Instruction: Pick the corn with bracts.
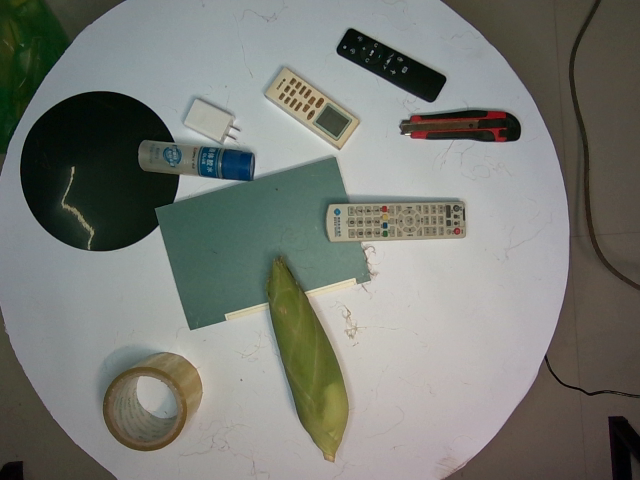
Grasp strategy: vertical